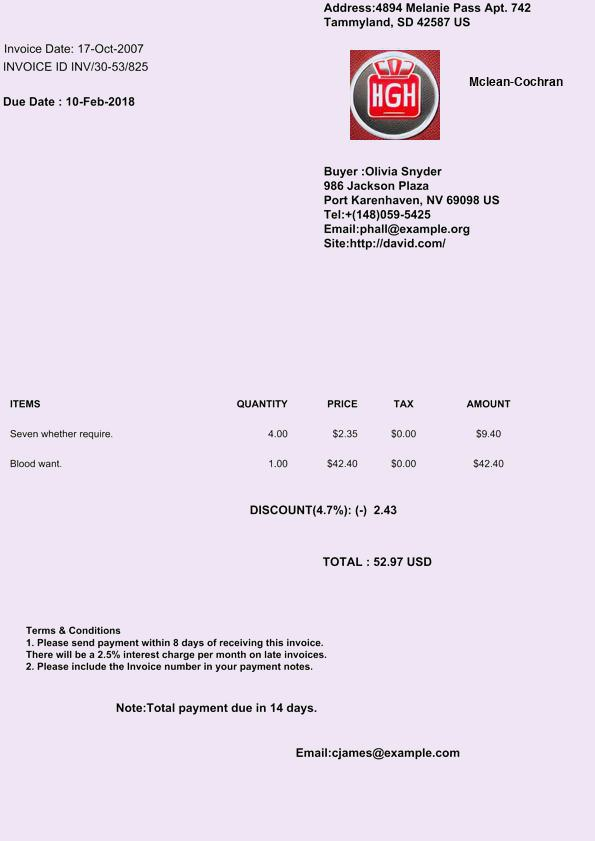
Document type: Invoice